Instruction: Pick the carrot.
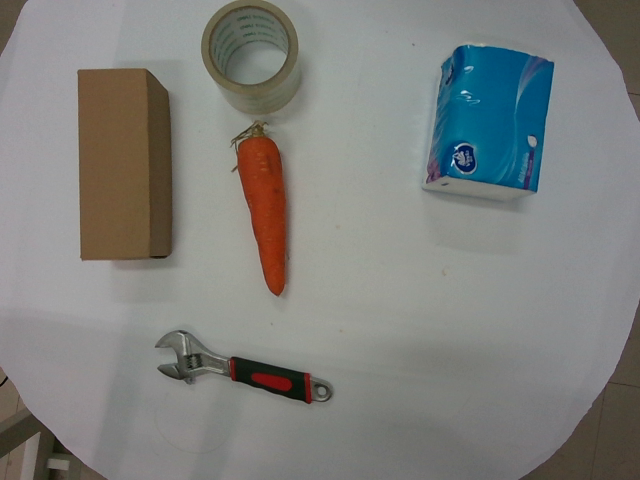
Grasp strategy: vertical